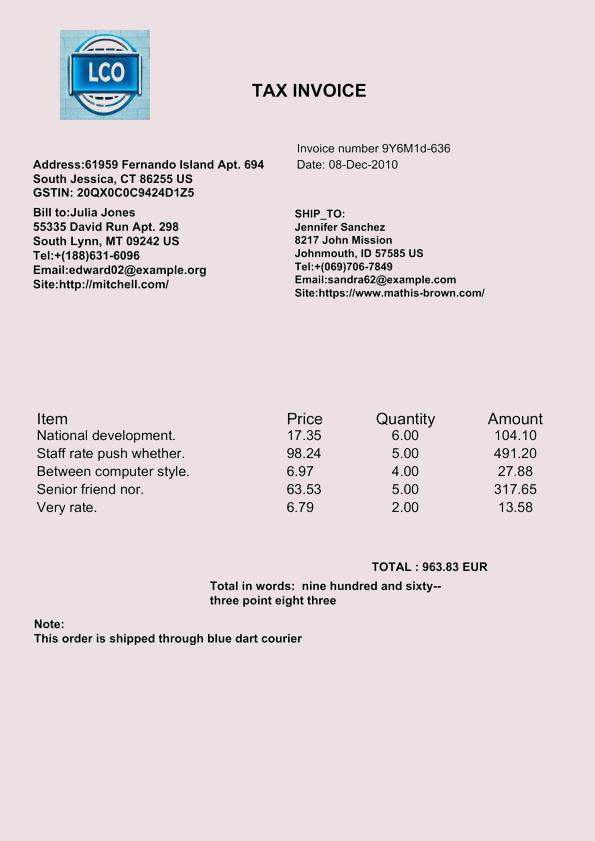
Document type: Invoice